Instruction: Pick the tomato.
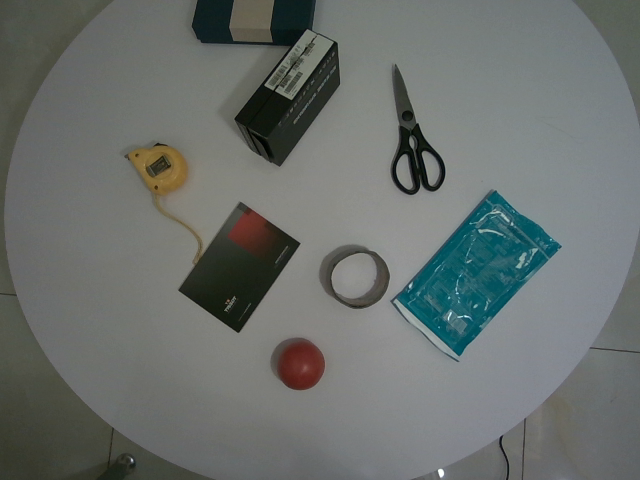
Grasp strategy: vertical